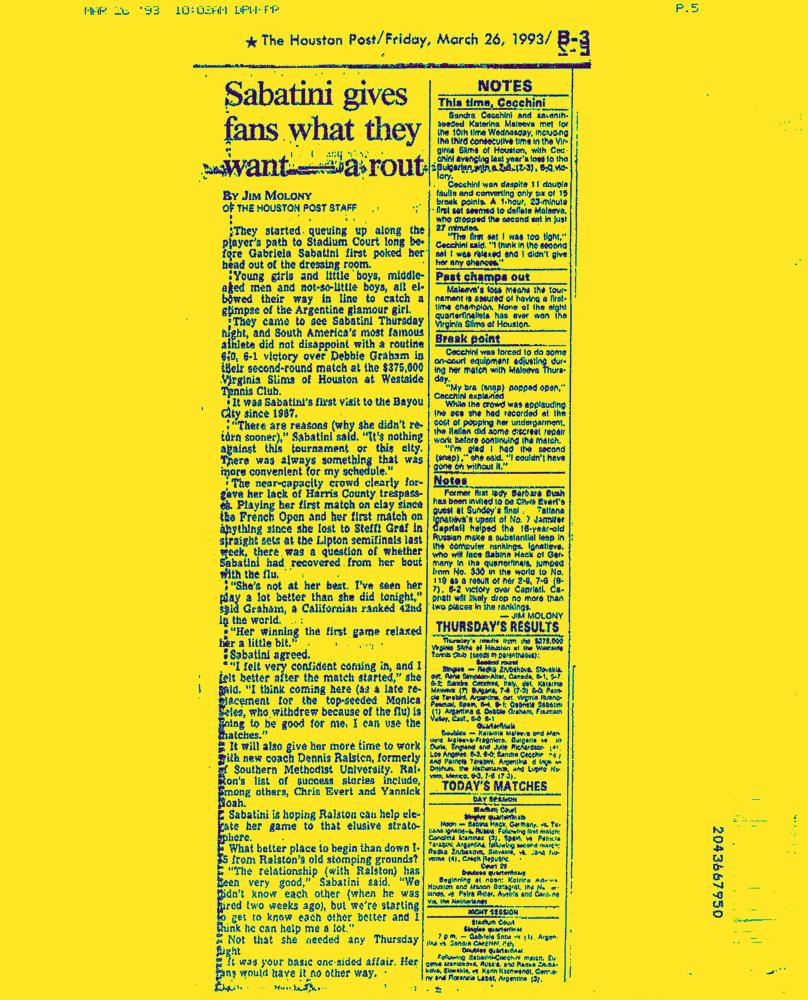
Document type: News-Article